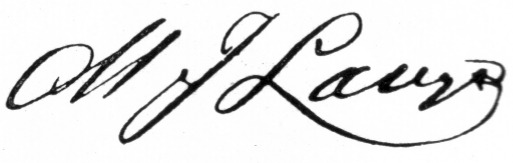
Signature of: mads johansen lange